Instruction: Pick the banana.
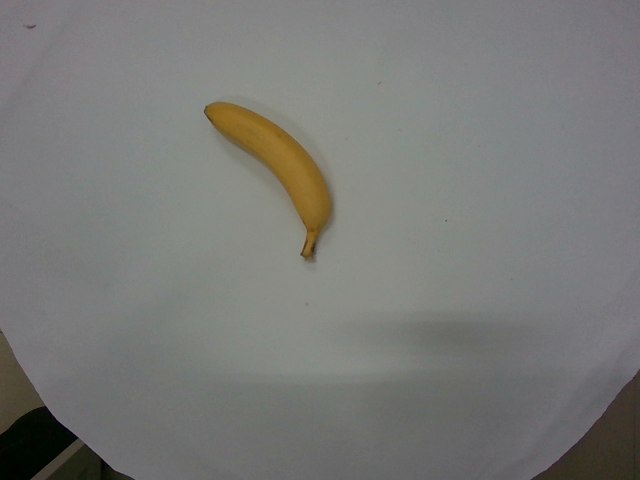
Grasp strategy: vertical